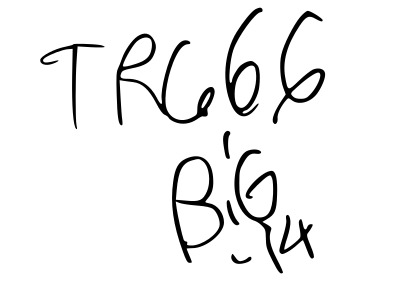
Signature of: trippie redd